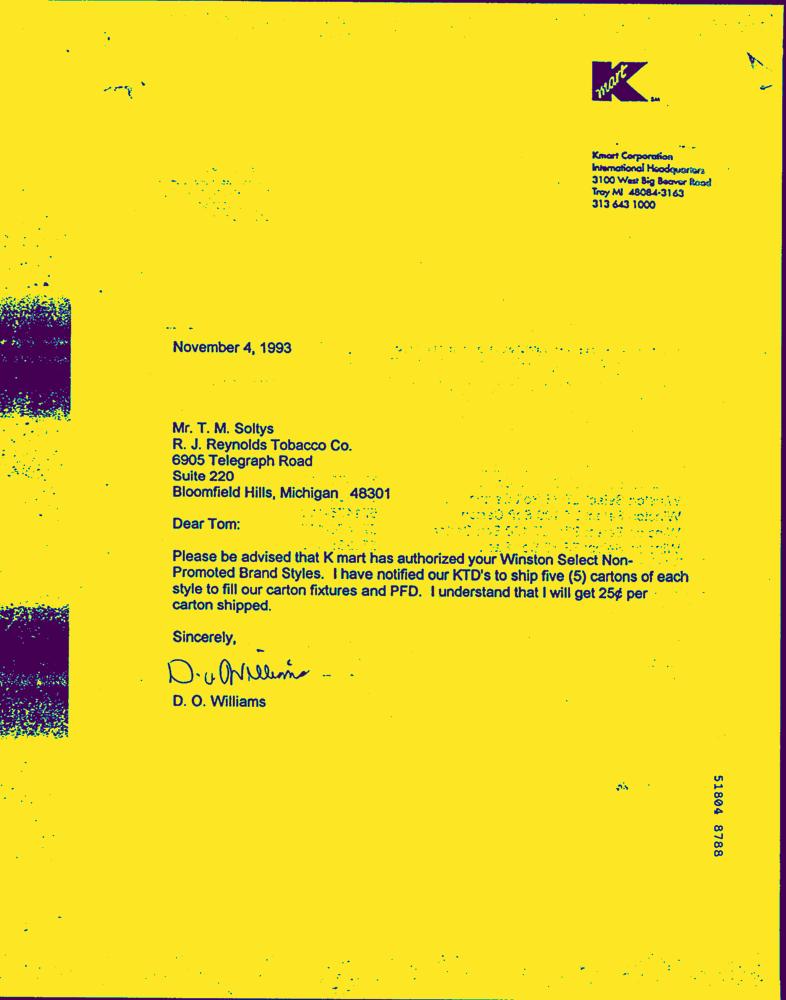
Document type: Letter-Doc